Question: What is the main concern?
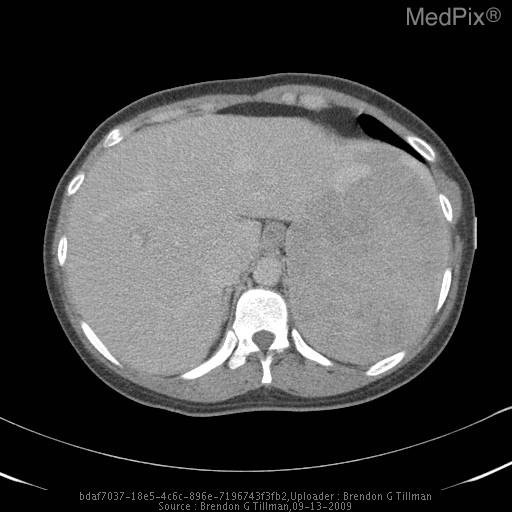
Answer: The findings suggest CT findings consistent with acute pyelonephritis involving left kidney.  A large solid heterogeneously enhancing mass 14.1 x 9.9 x 14.6 cm is seen in the left upper quadrant which is associated with the left lobe of the liver displacing the spleen  infra-medially.  Some lower attenuating areas near the center of this lesion may represent necrosis.  No calcification or cystic components.  Prominent vessels are seen at the periphery of the lesion near the left lobe of the liver.  The remainder of the liver demonstrates multiple round hypoattenuating foci of varying sizes, many of which are too small to characterize.

MRI shows multiple lesions in the liver with the largest in the left lobe with similar imaging appearances as in the CT.. A very large dominant left liver lesion in the left upper quadrant measuring 14.6cm in its greatest axis. The patient might have a history of 28 y/o woman with no significant medical hx only taking OCP presented with dysuria, polyuria, & left flank pain..